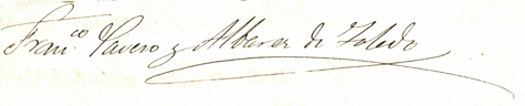
Signature of: francisco cavero